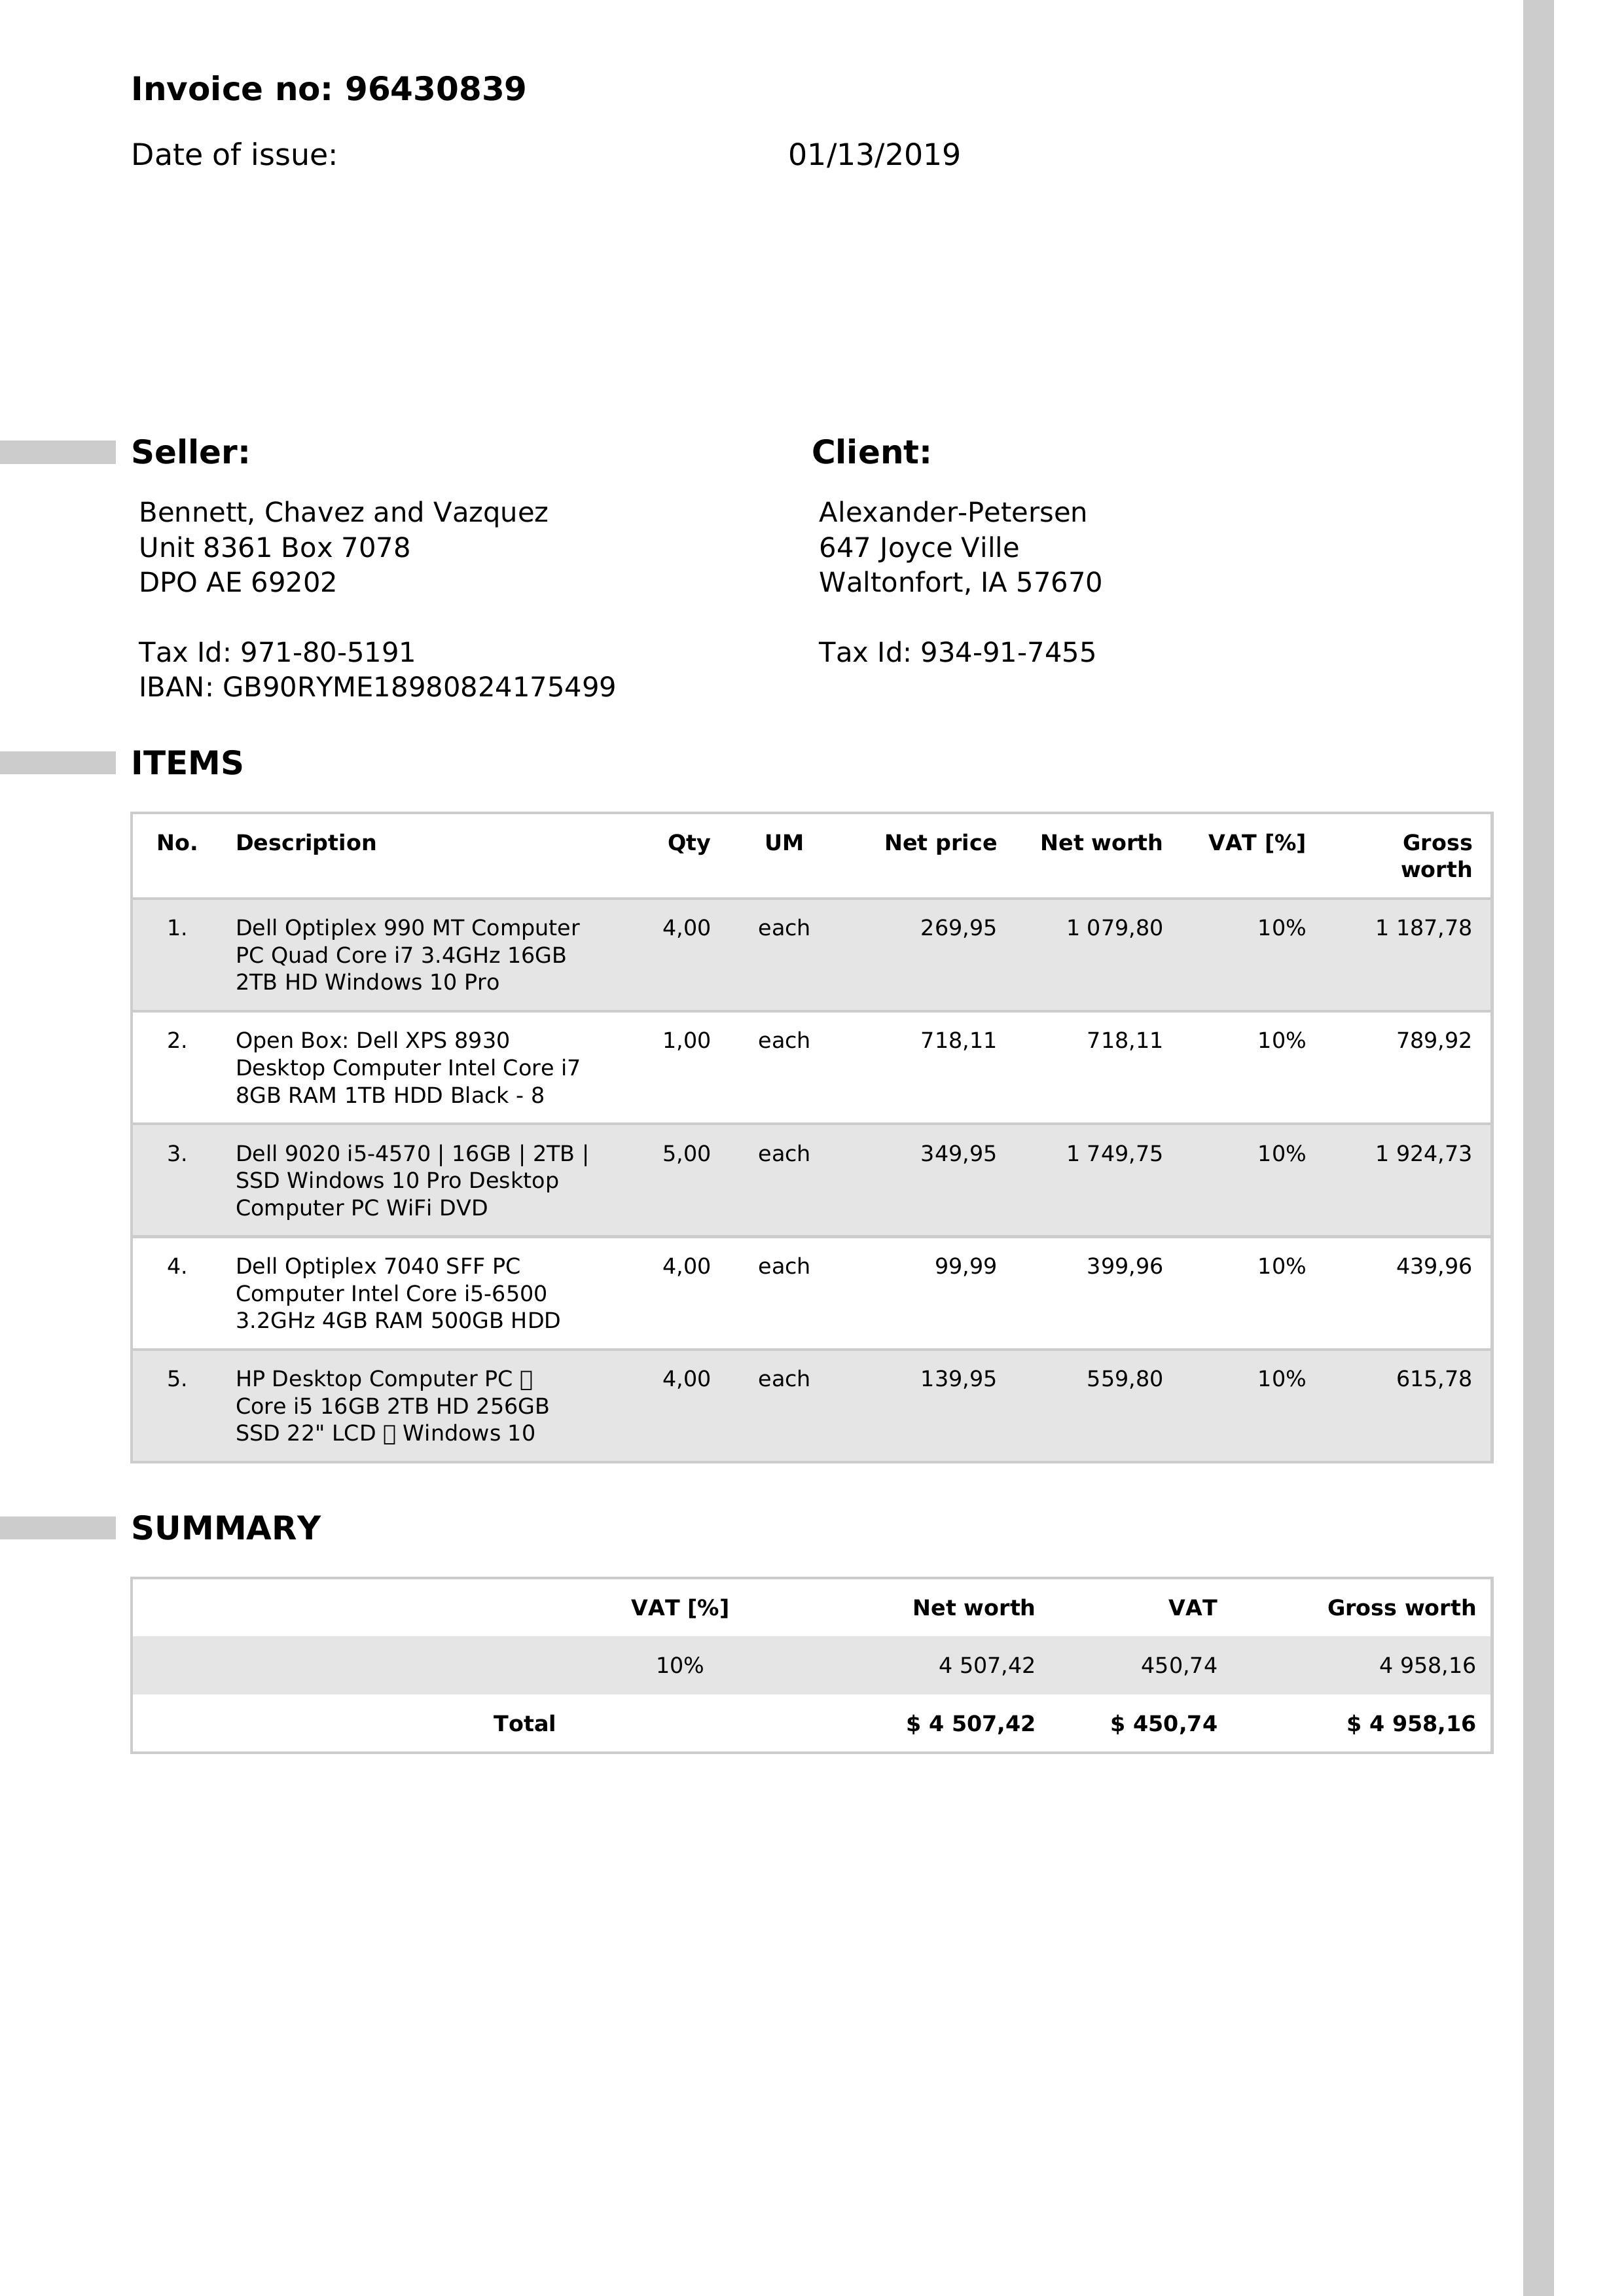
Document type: Invoice